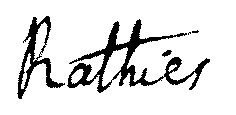
Signature of: charles rathier 1747 1791